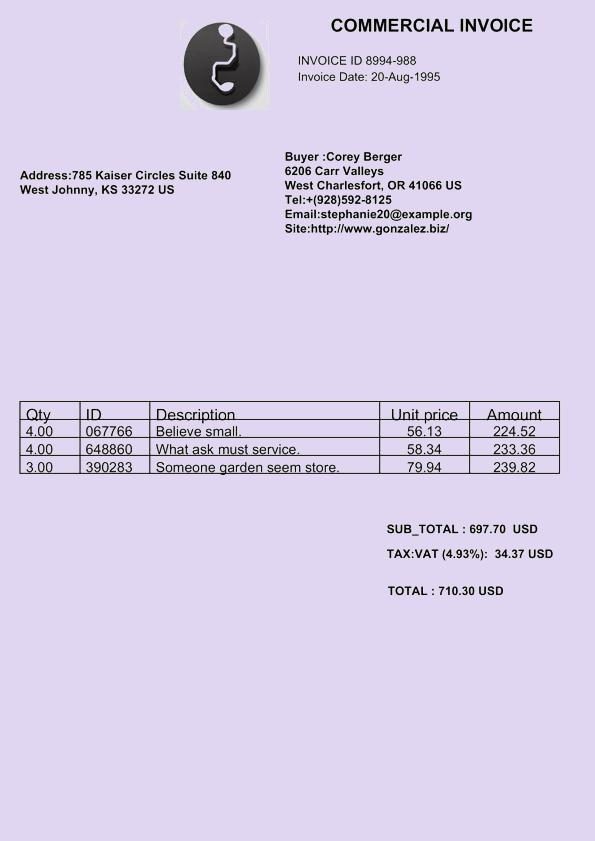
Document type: Invoice